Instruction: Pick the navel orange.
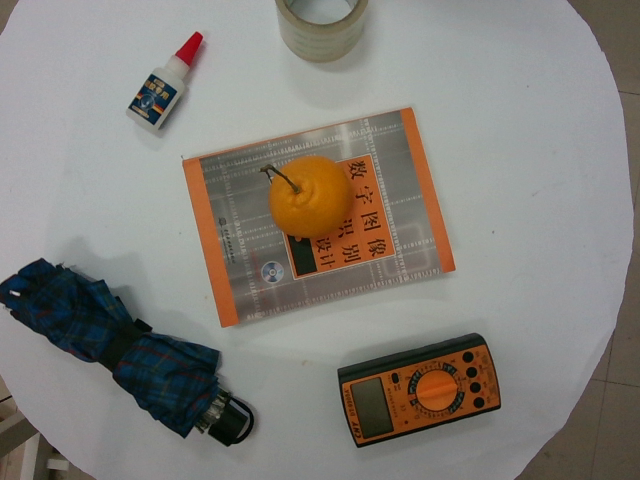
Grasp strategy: vertical